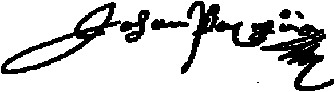
Signature of: johan papegoja